Question: How does the patient history play a role?
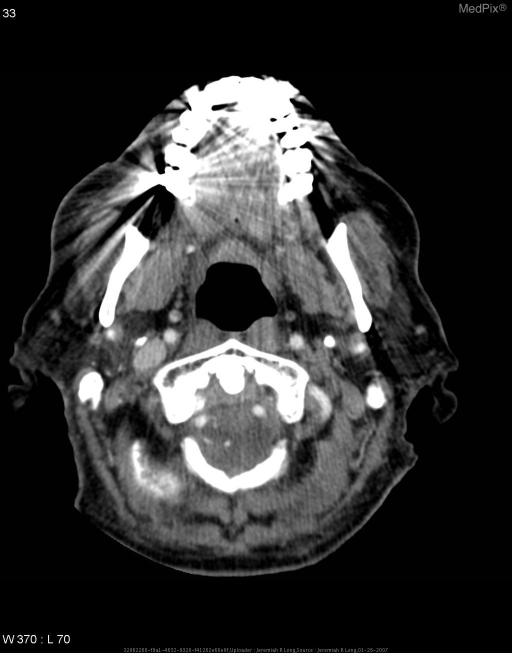
Answer: The patient's history of 84 year old male referred to otolaryngology clinic for a right tonsillar "mass." is key in understanding the case.